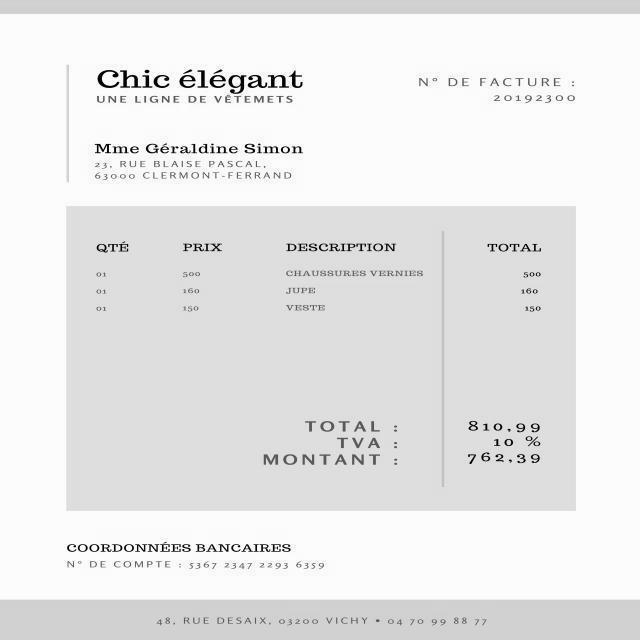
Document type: Invoice